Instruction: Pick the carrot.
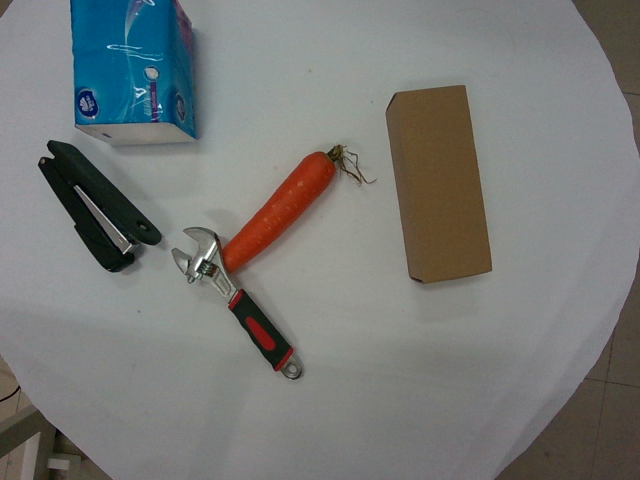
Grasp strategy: vertical